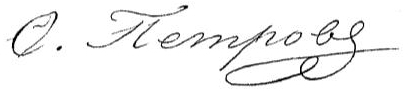
Signature of: osip petrov